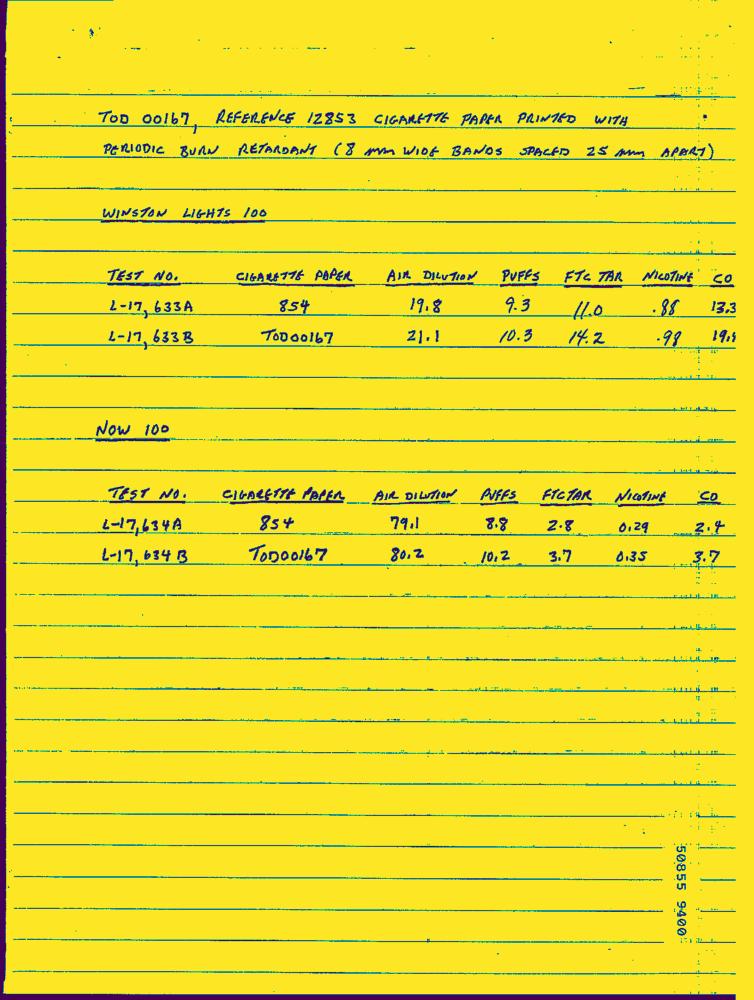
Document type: Hand-Written